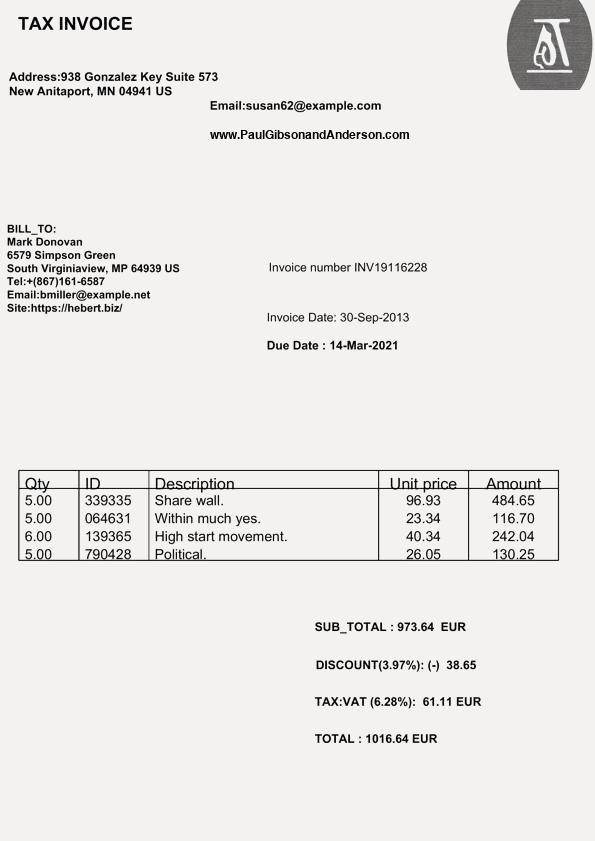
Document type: Invoice